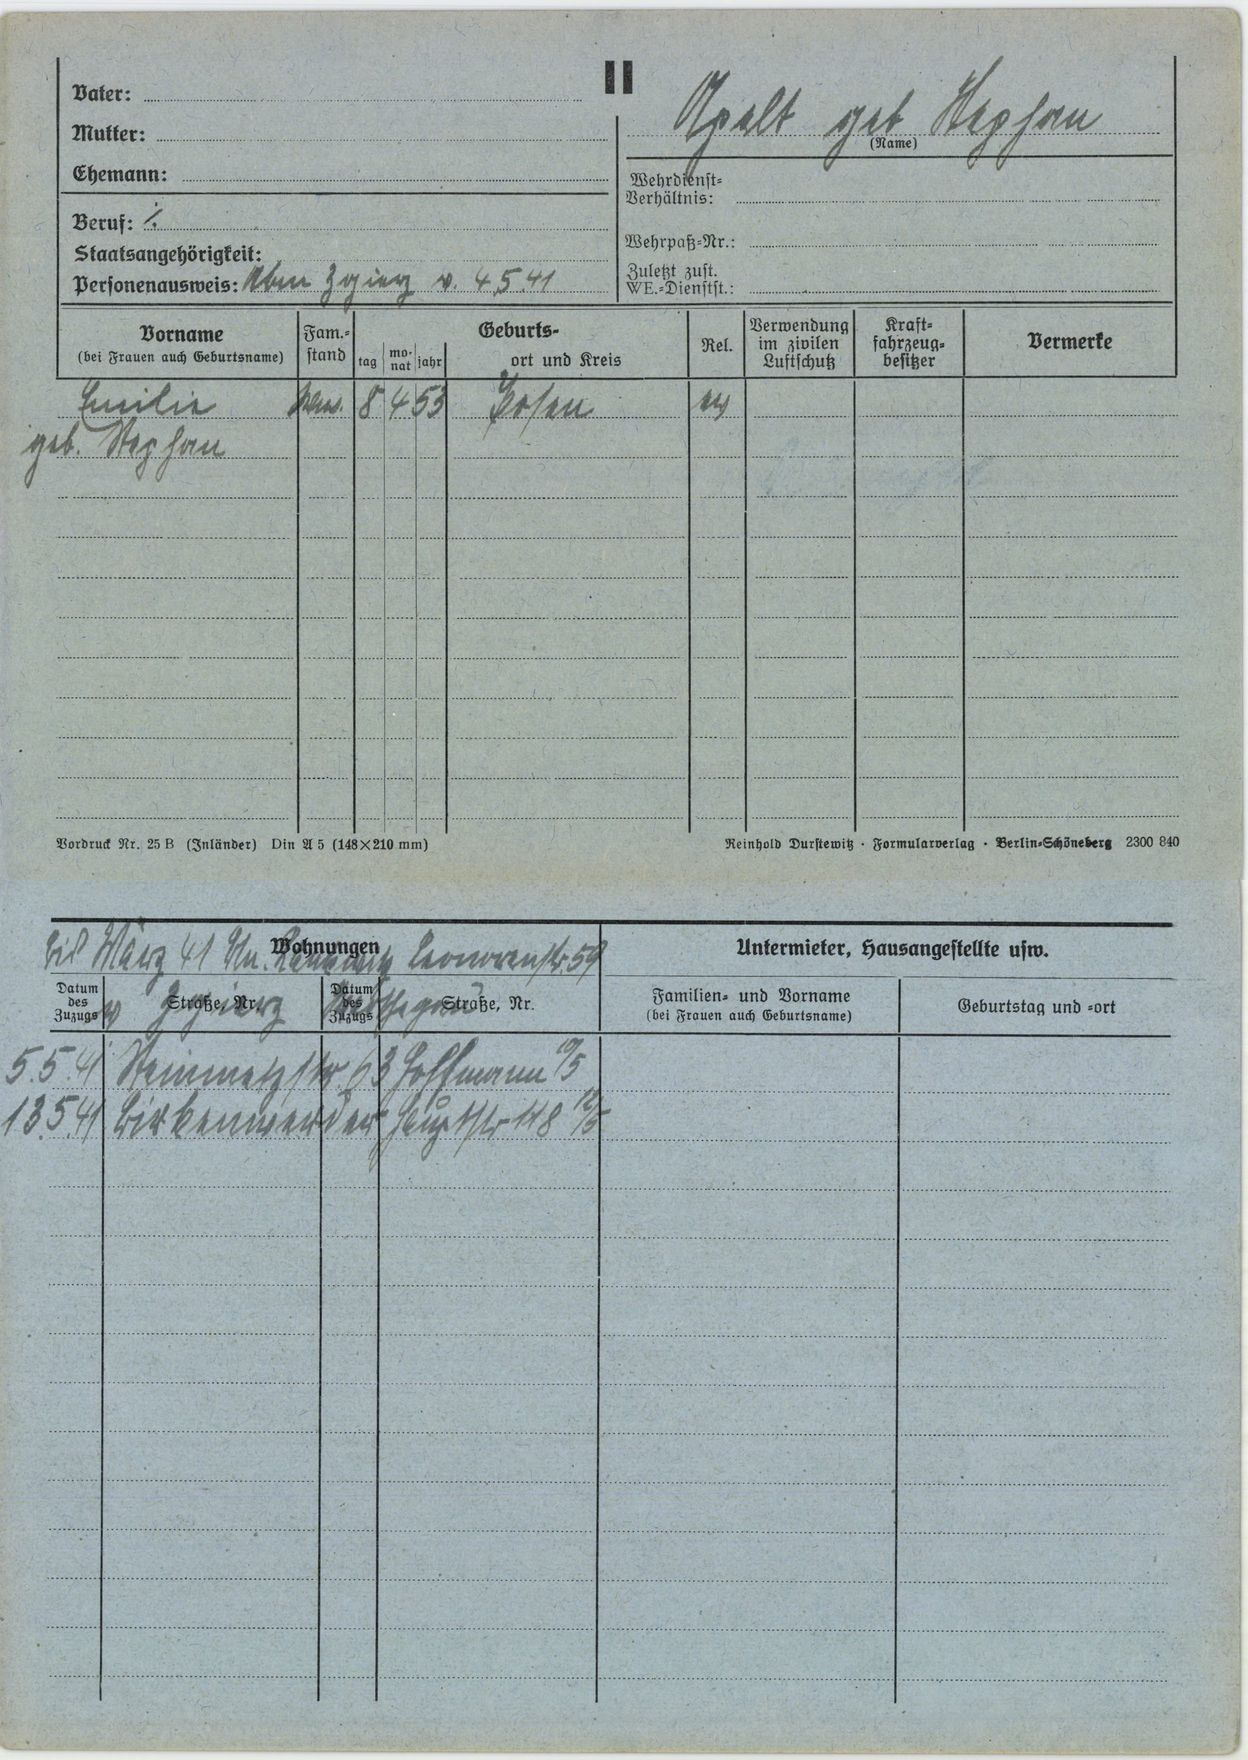
Apelt geb. Stephan